Question: In what way does the history help explain the case?
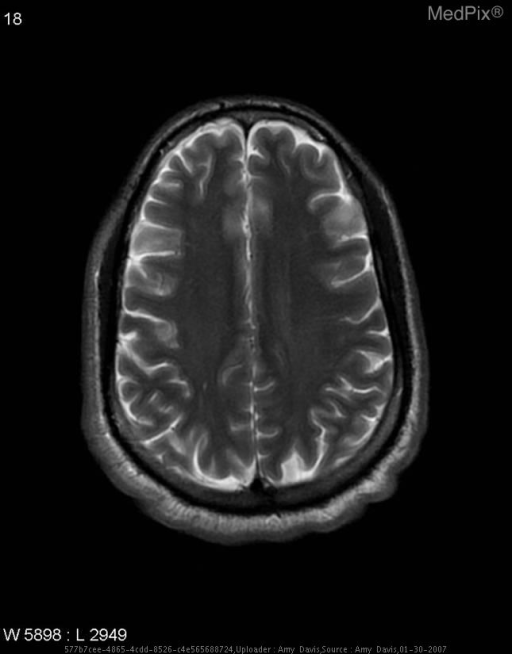
Answer: The patient's history of 44yo RHD M with sudden onset of difficulty speaking, L facial droop and drooling.  Pt had difficulty forming words, slurred speech, and numbness in L face and arm.  Most of the reported symptoms resolved within 10 minutes, with slight numbess and tingling in the L corner of the mouth still present after 30-45 minutes. is key in understanding the case.